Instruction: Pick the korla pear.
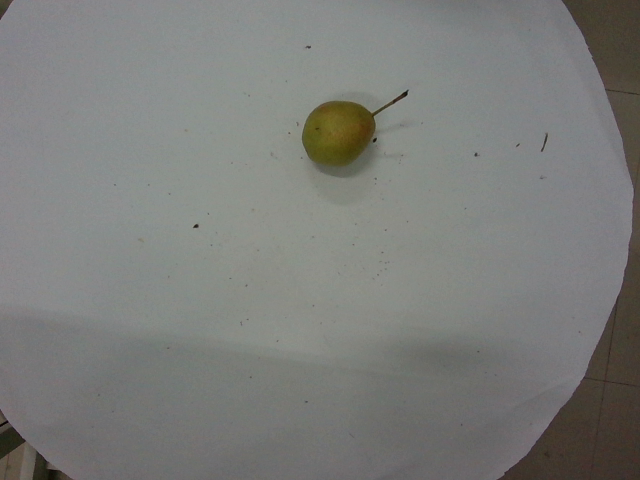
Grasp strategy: vertical